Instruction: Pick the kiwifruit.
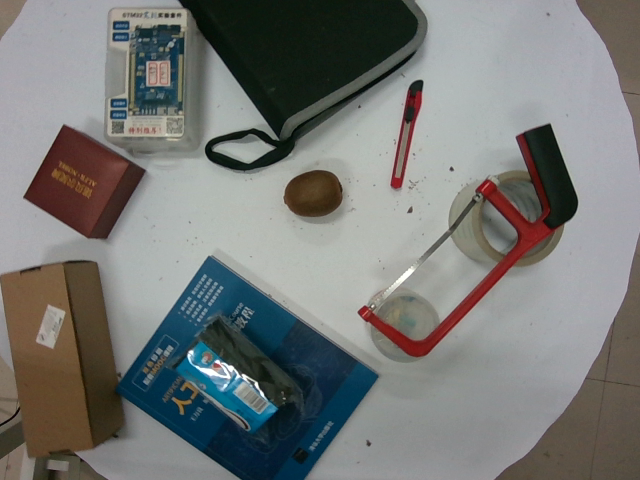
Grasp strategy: vertical